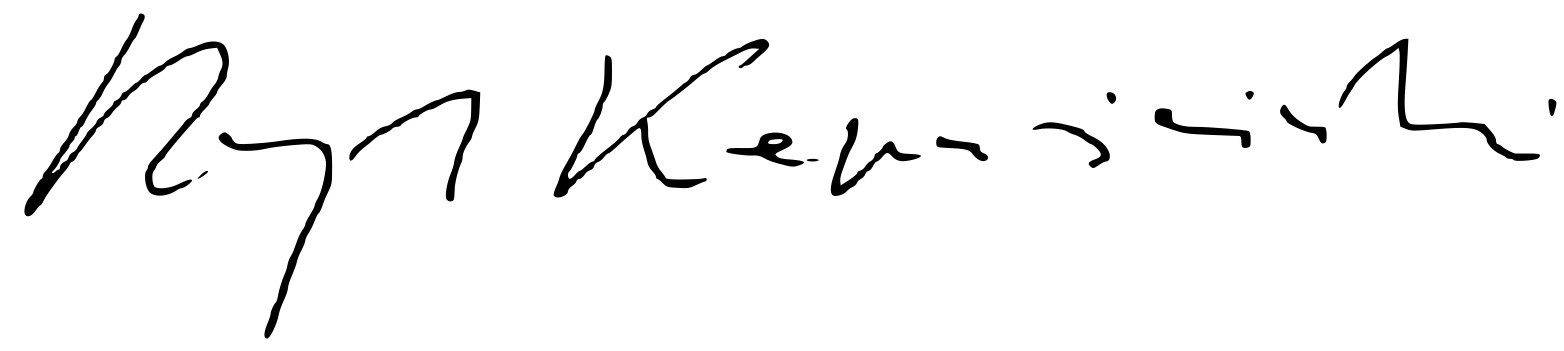
Signature of: ryszard kapuściński